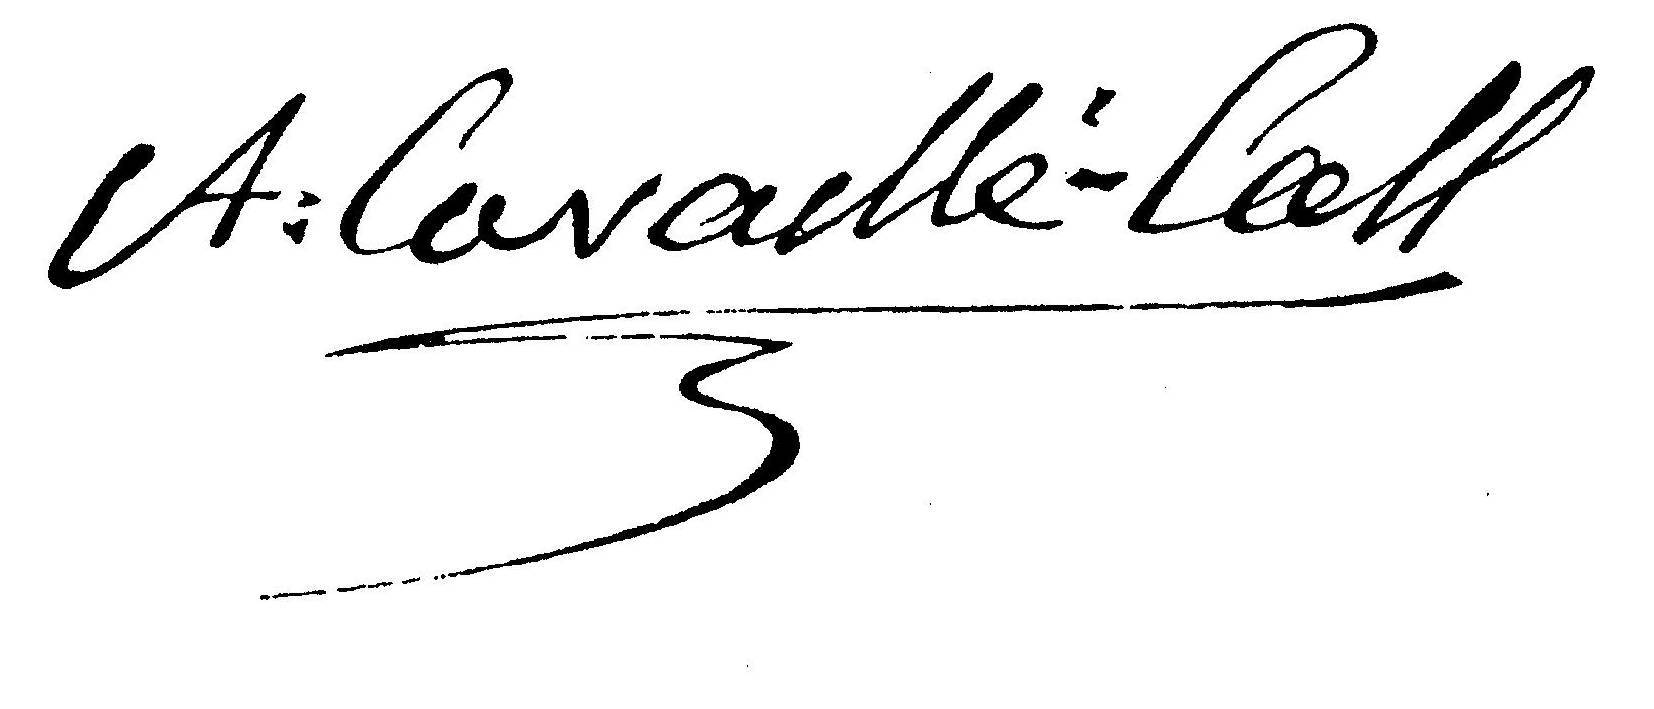
Signature of: aristide cavaillé coll